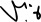
Signature of: phumtham wechayachai